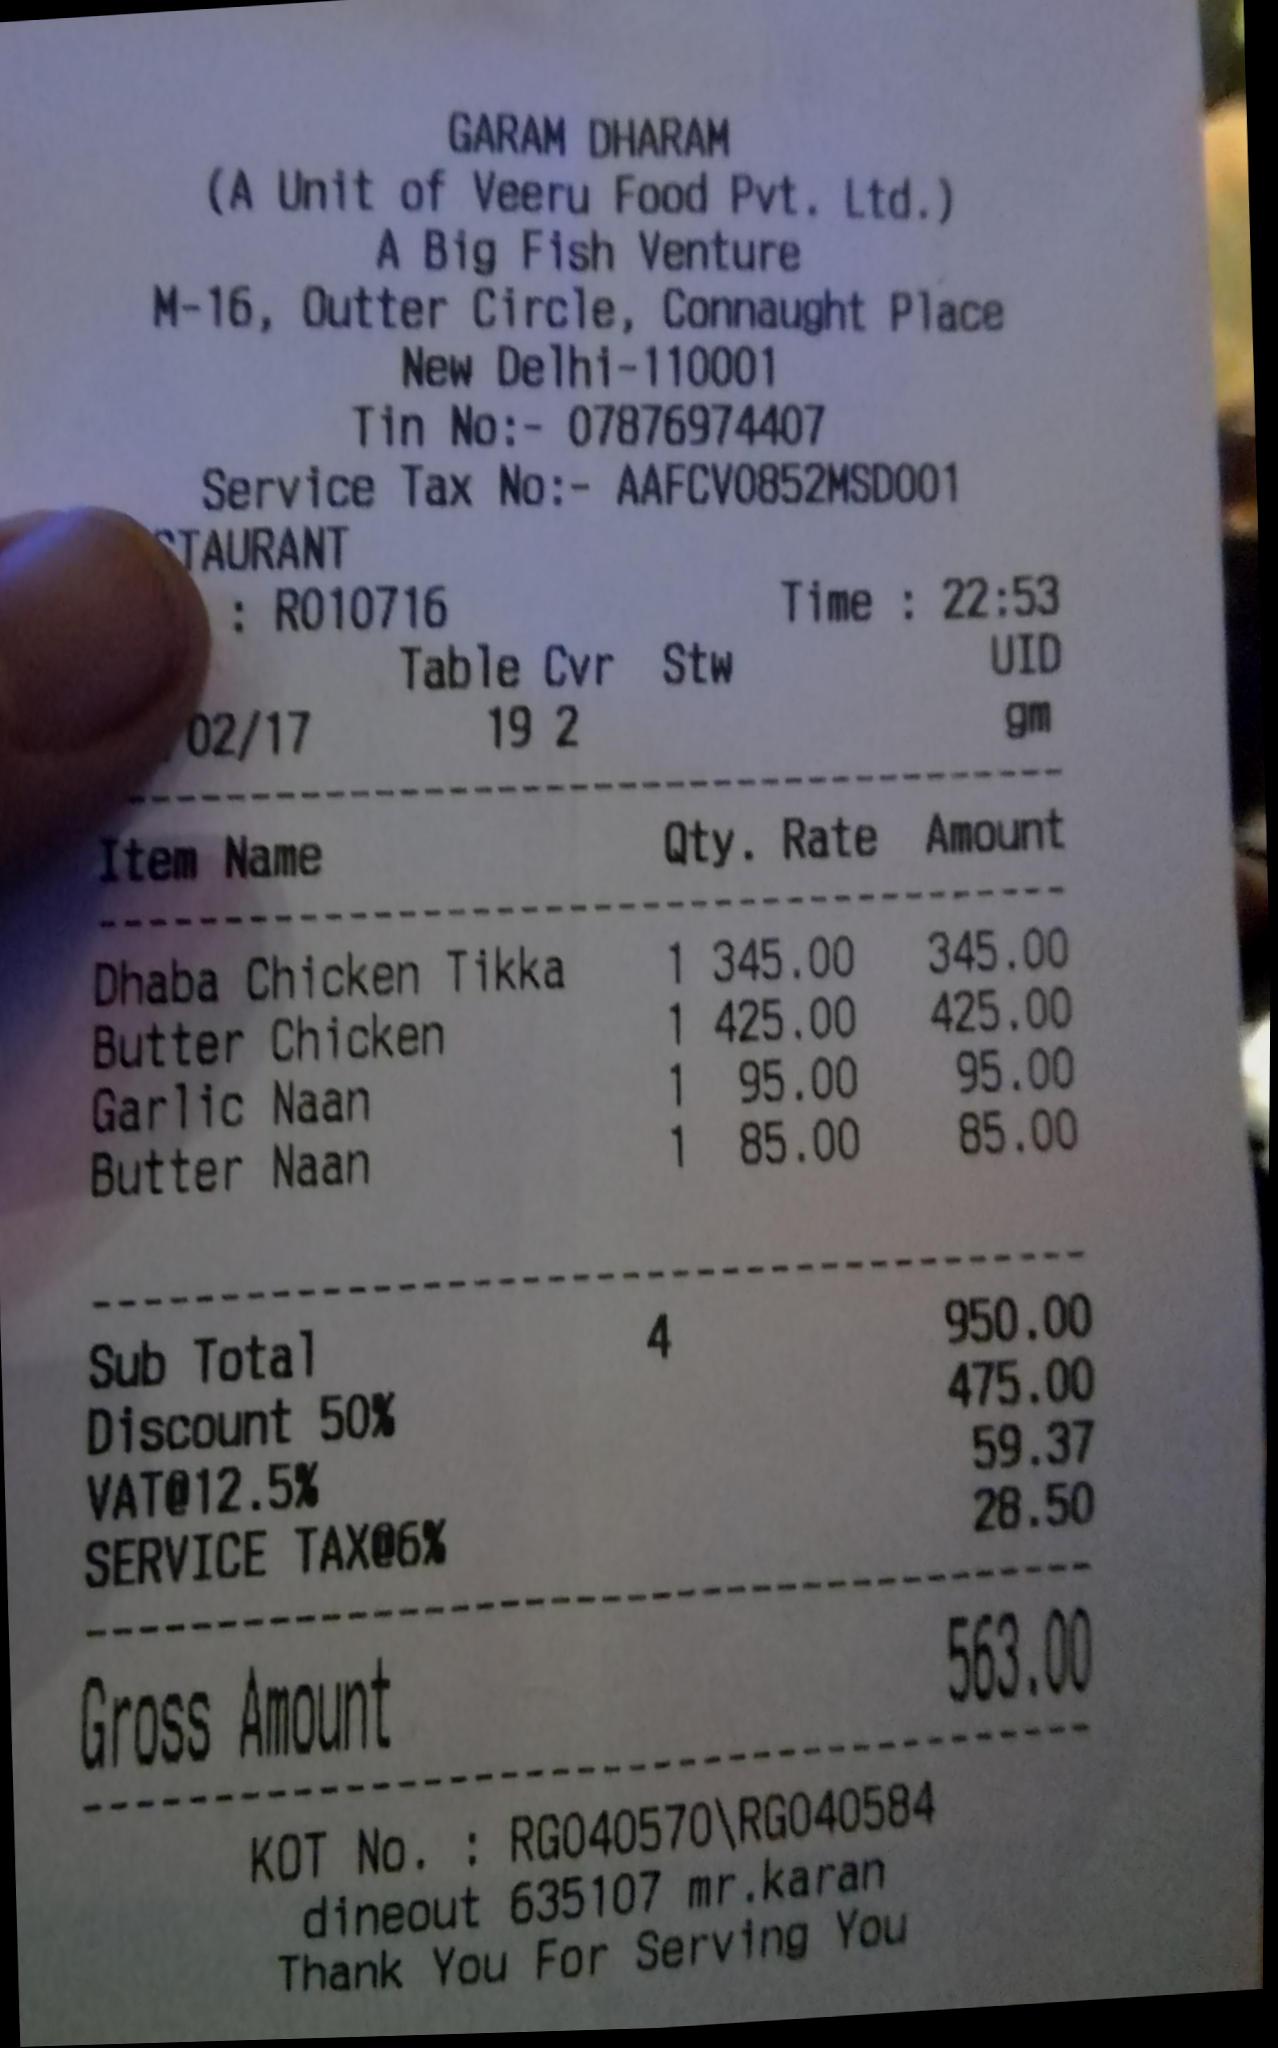
gt_parse: date: 02/17
criticals: name: Gross Amount
price: 563.00
store: GARAM DHARAM
tell: 07876974407